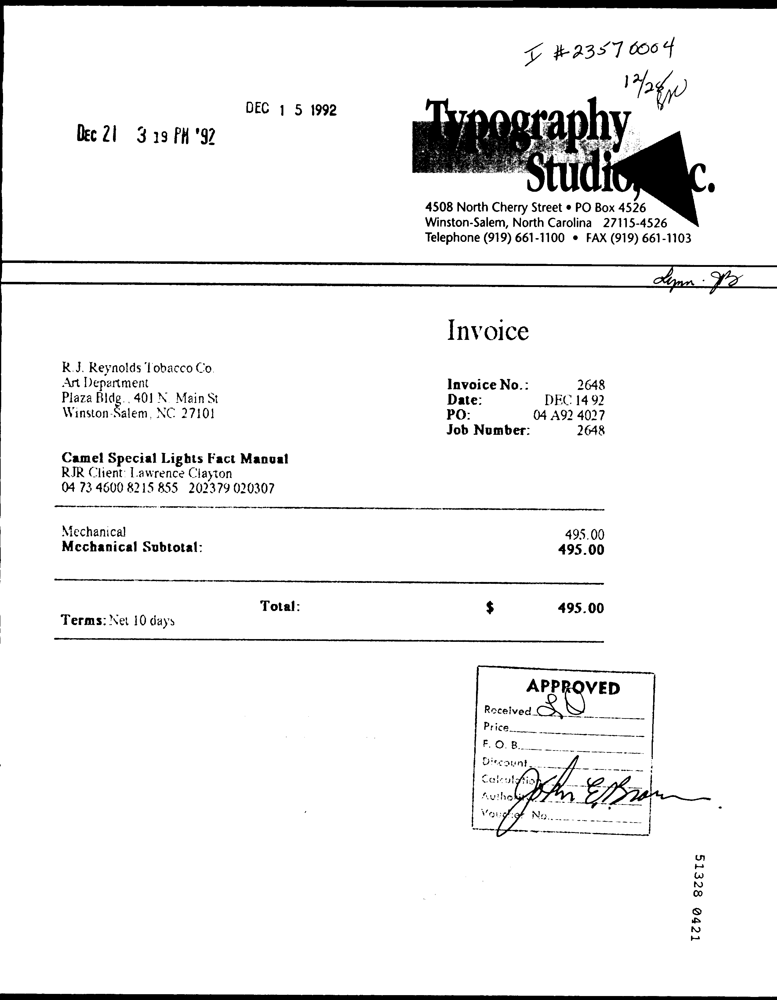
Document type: Invoice